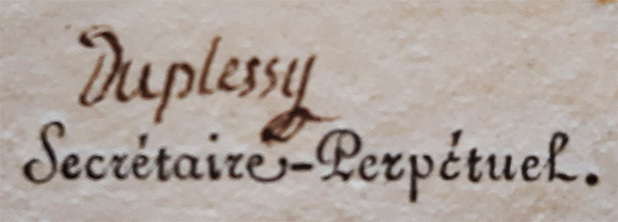
Signature of: françois sabin duplessy